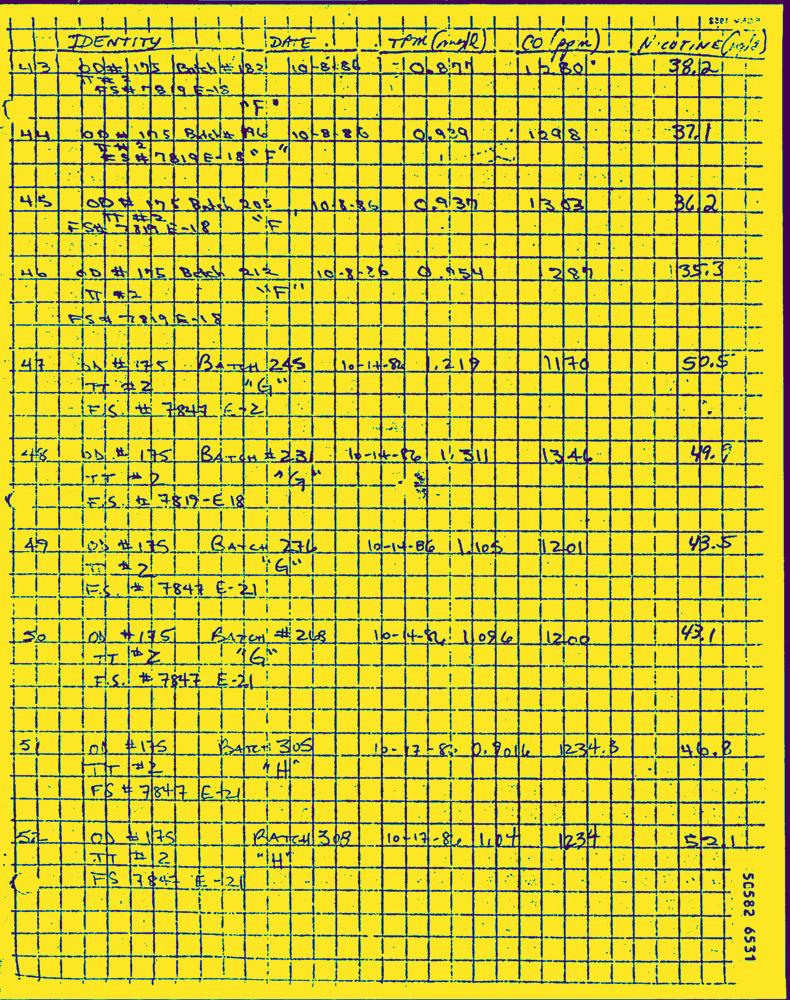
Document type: Hand-Written